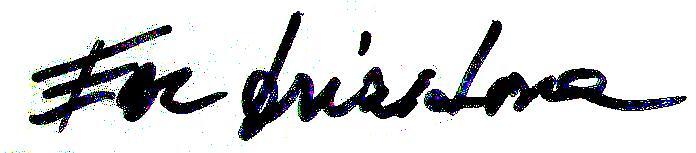
Signature of: eva krížiková